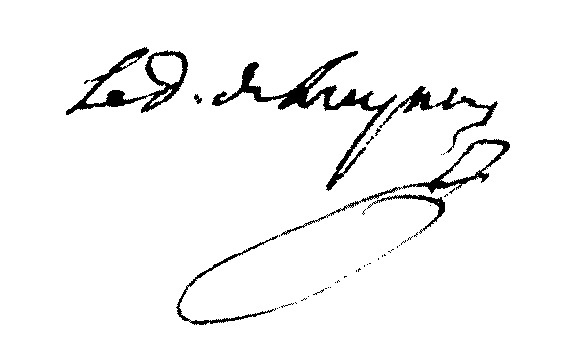
Signature of: louis joseph charles amable d albert de luynes